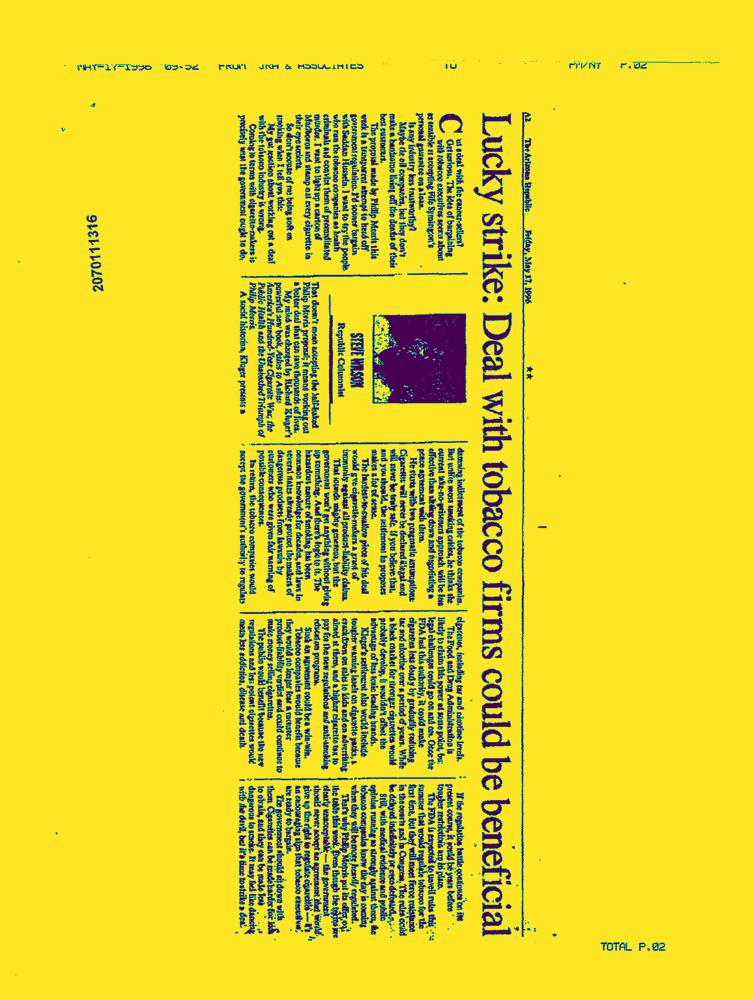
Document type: News-Article